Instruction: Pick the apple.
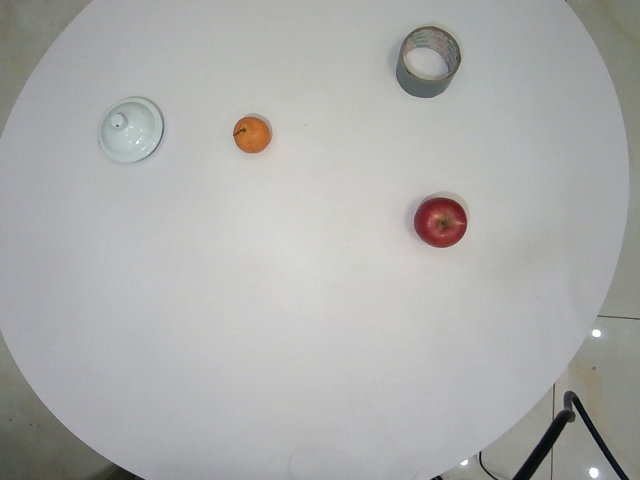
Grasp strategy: vertical